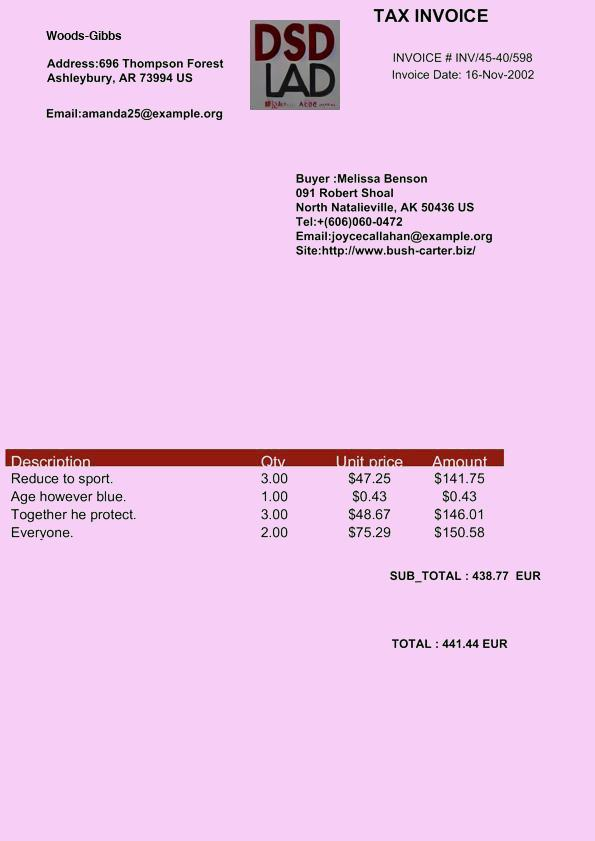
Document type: Invoice